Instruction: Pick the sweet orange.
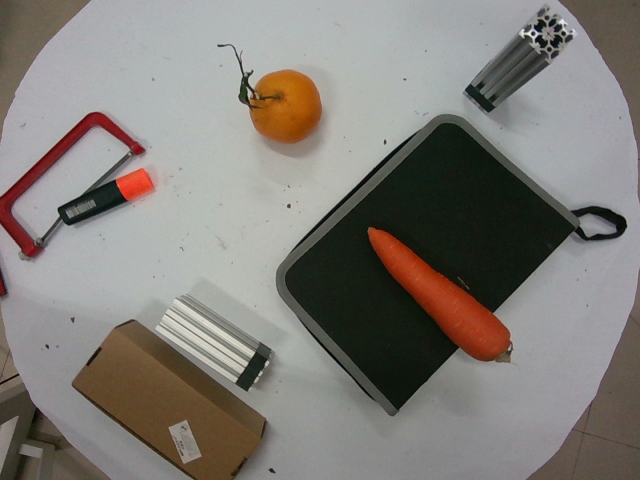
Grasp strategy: vertical